Question: Which state is mentioned in the document?
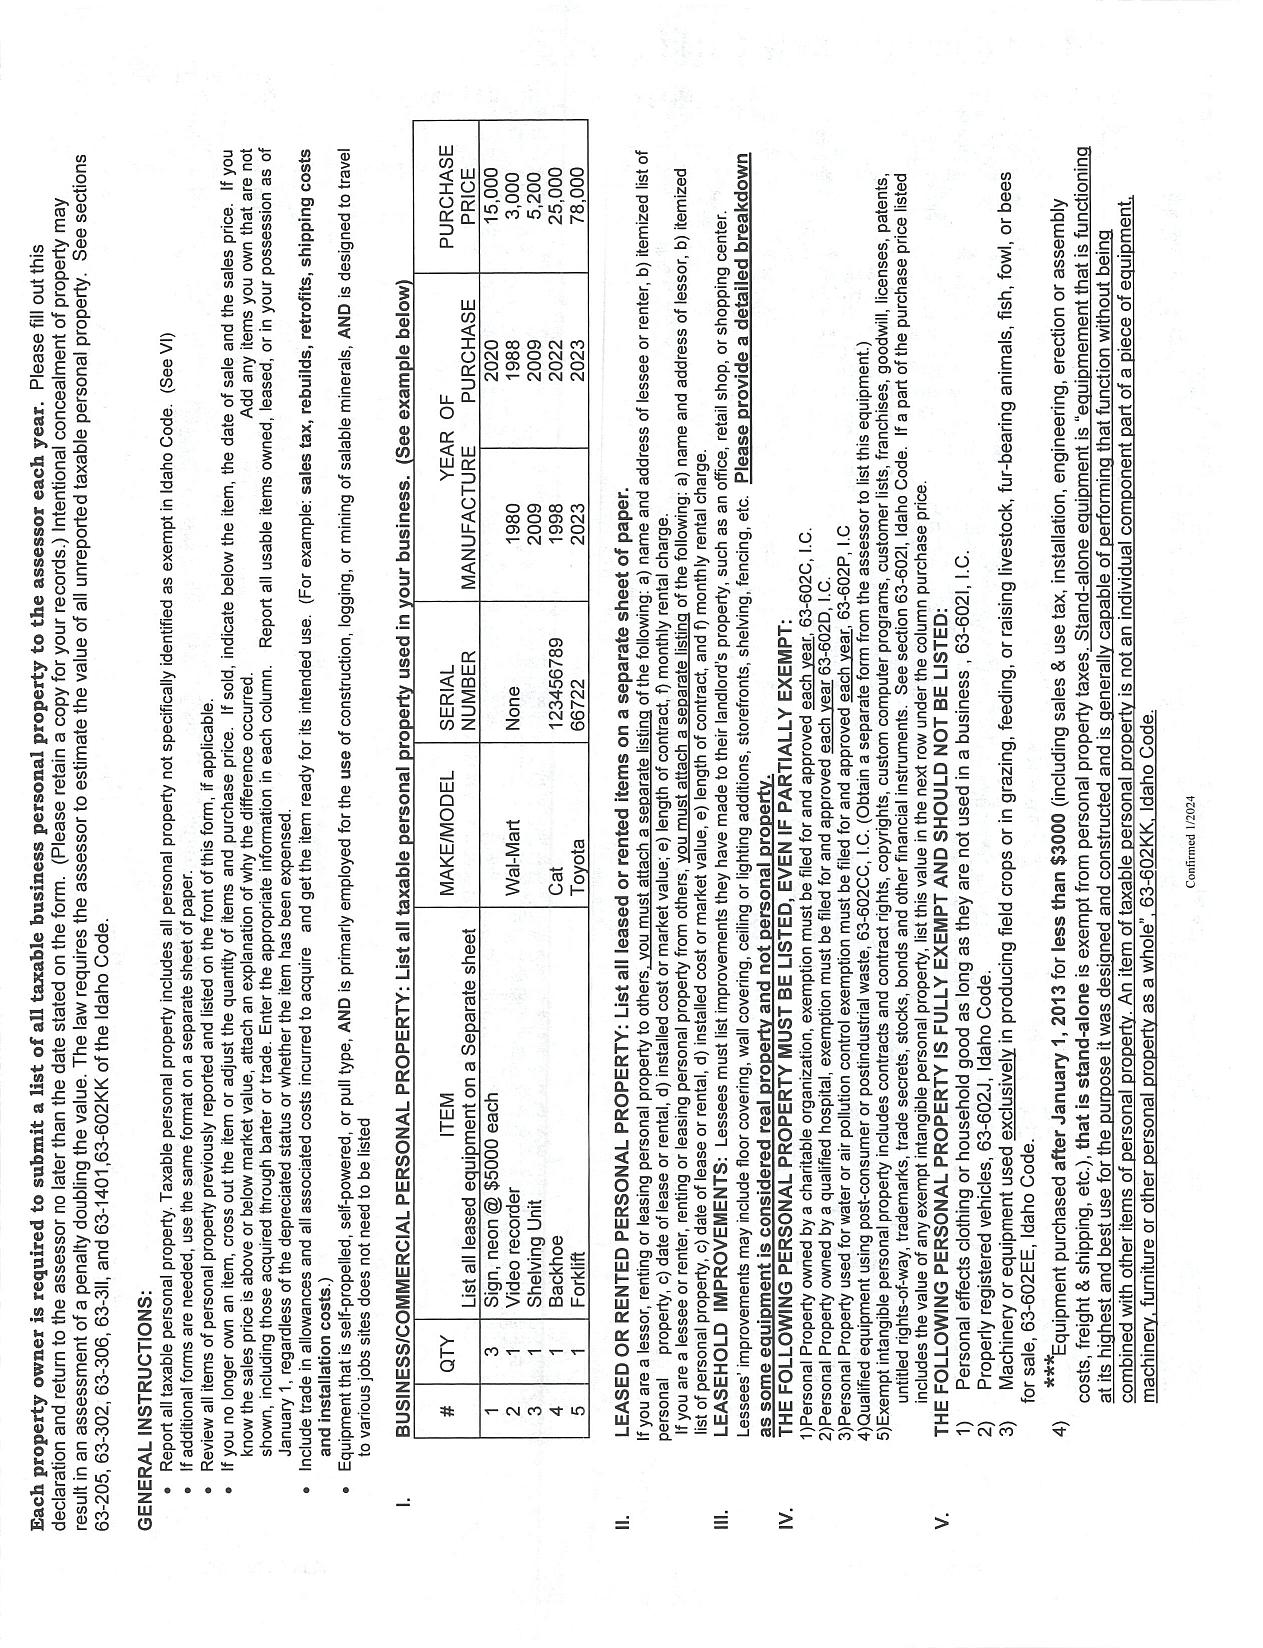
Answer: "Texas"